Question: Describe the condition in detail:
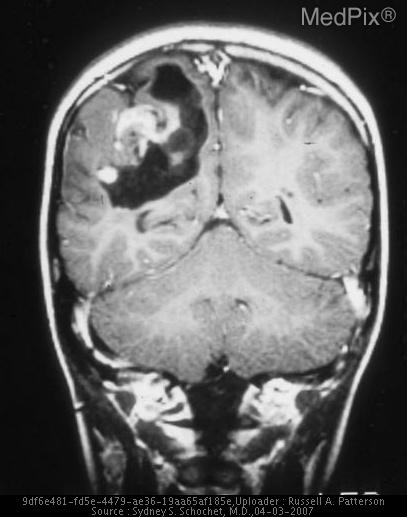
Answer: The disease is discussed as: Ganglioglioma